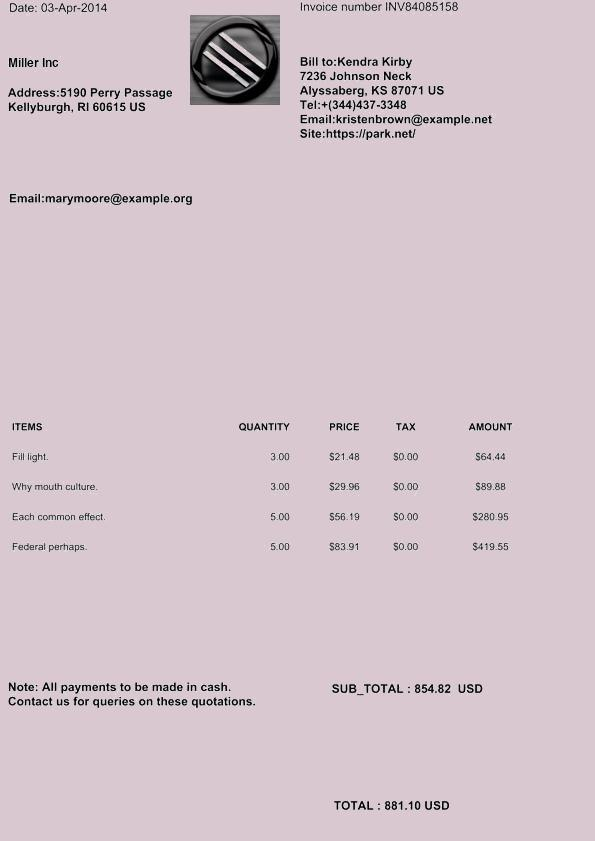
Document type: Invoice